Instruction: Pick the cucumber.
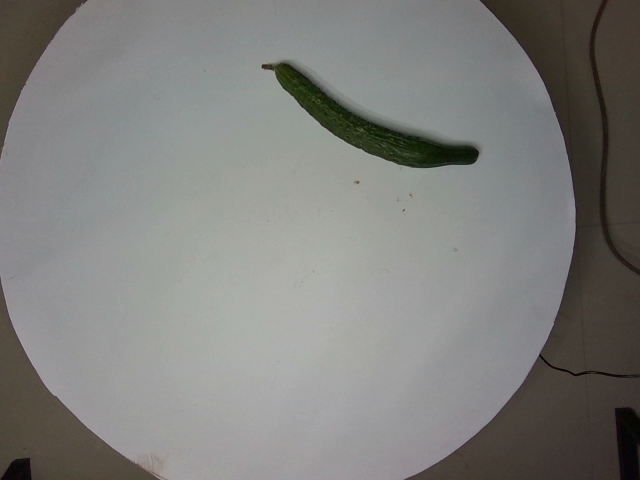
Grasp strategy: vertical